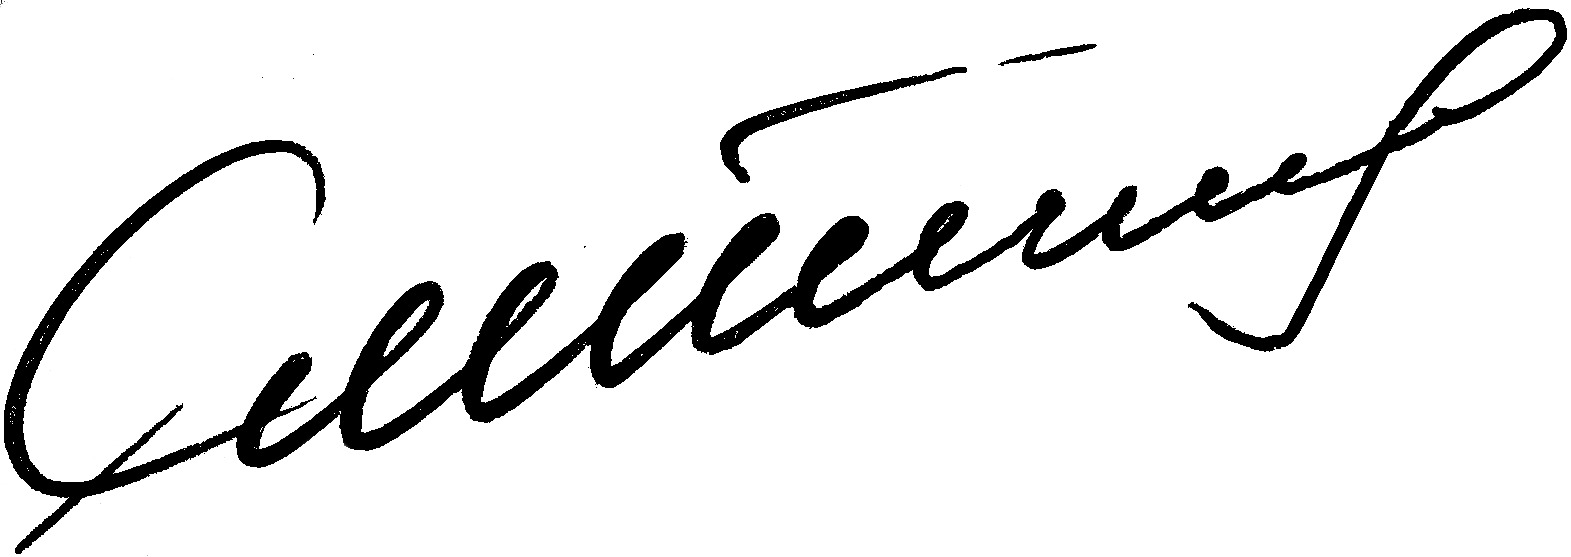
Signature of: igor smirnov